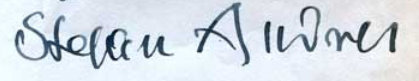
Signature of: stefan andres